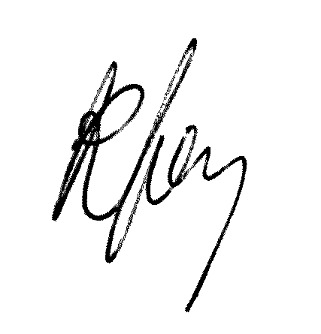
Signature of: roger frey